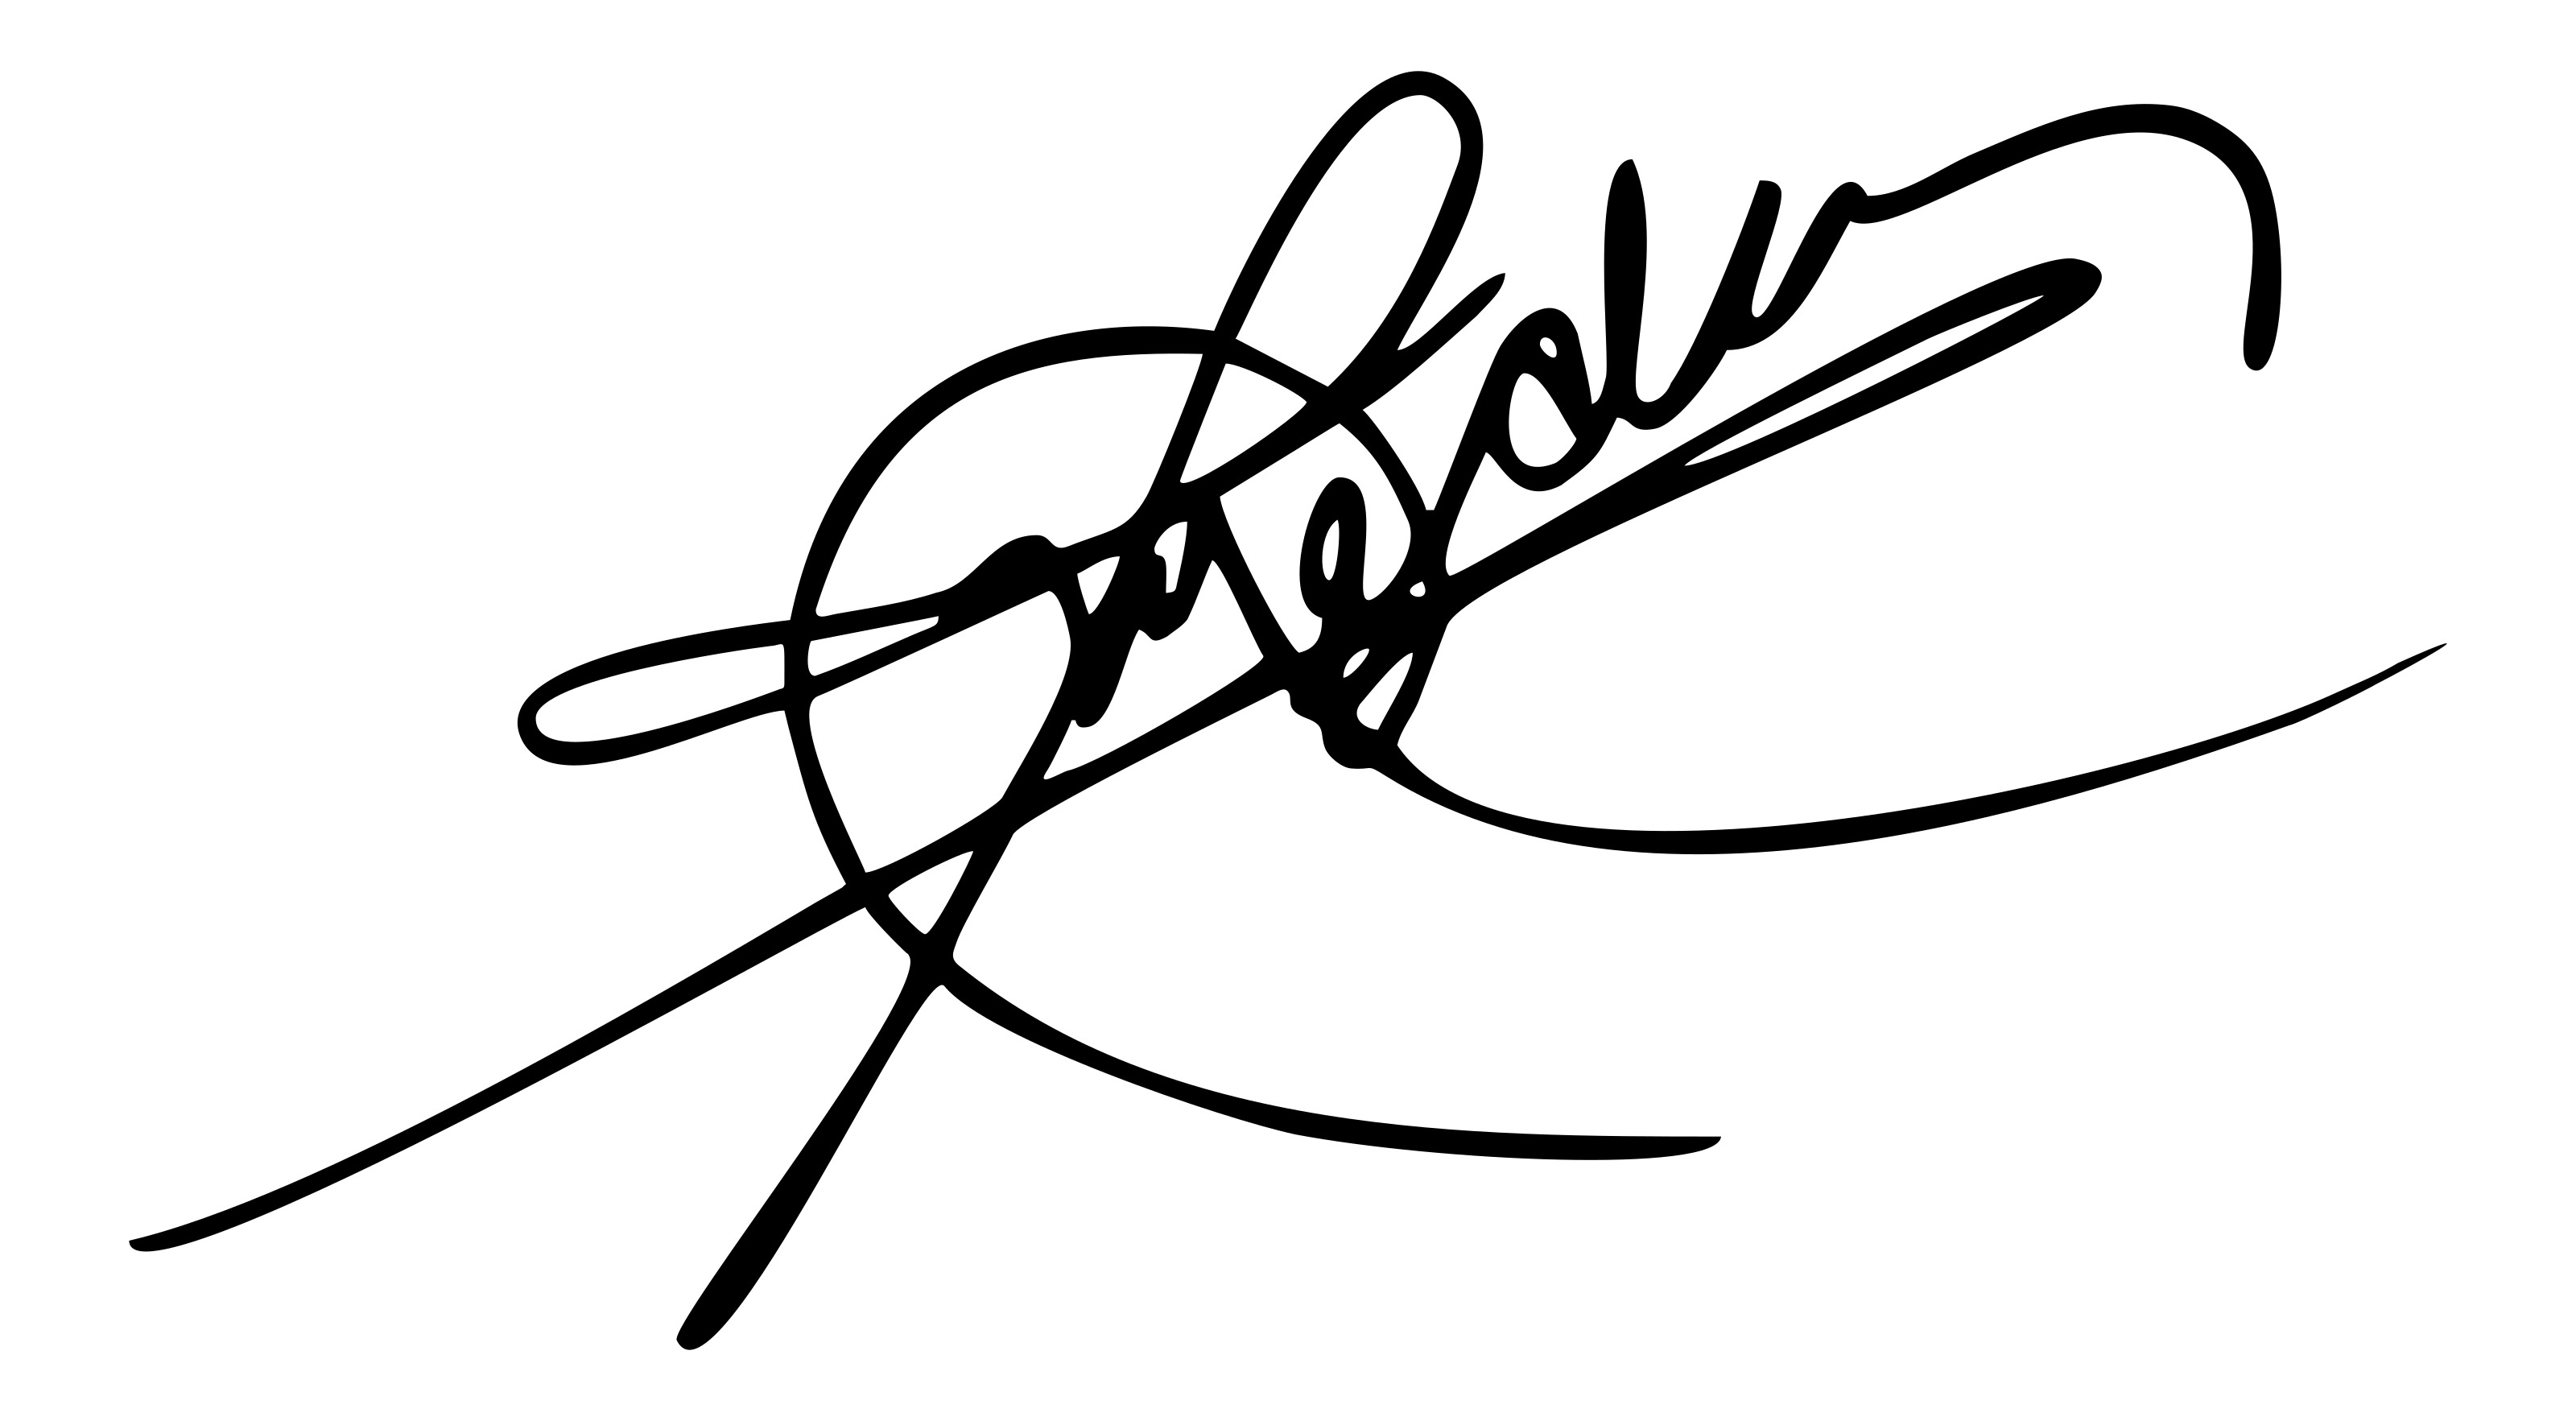
Signature of: danilo medina